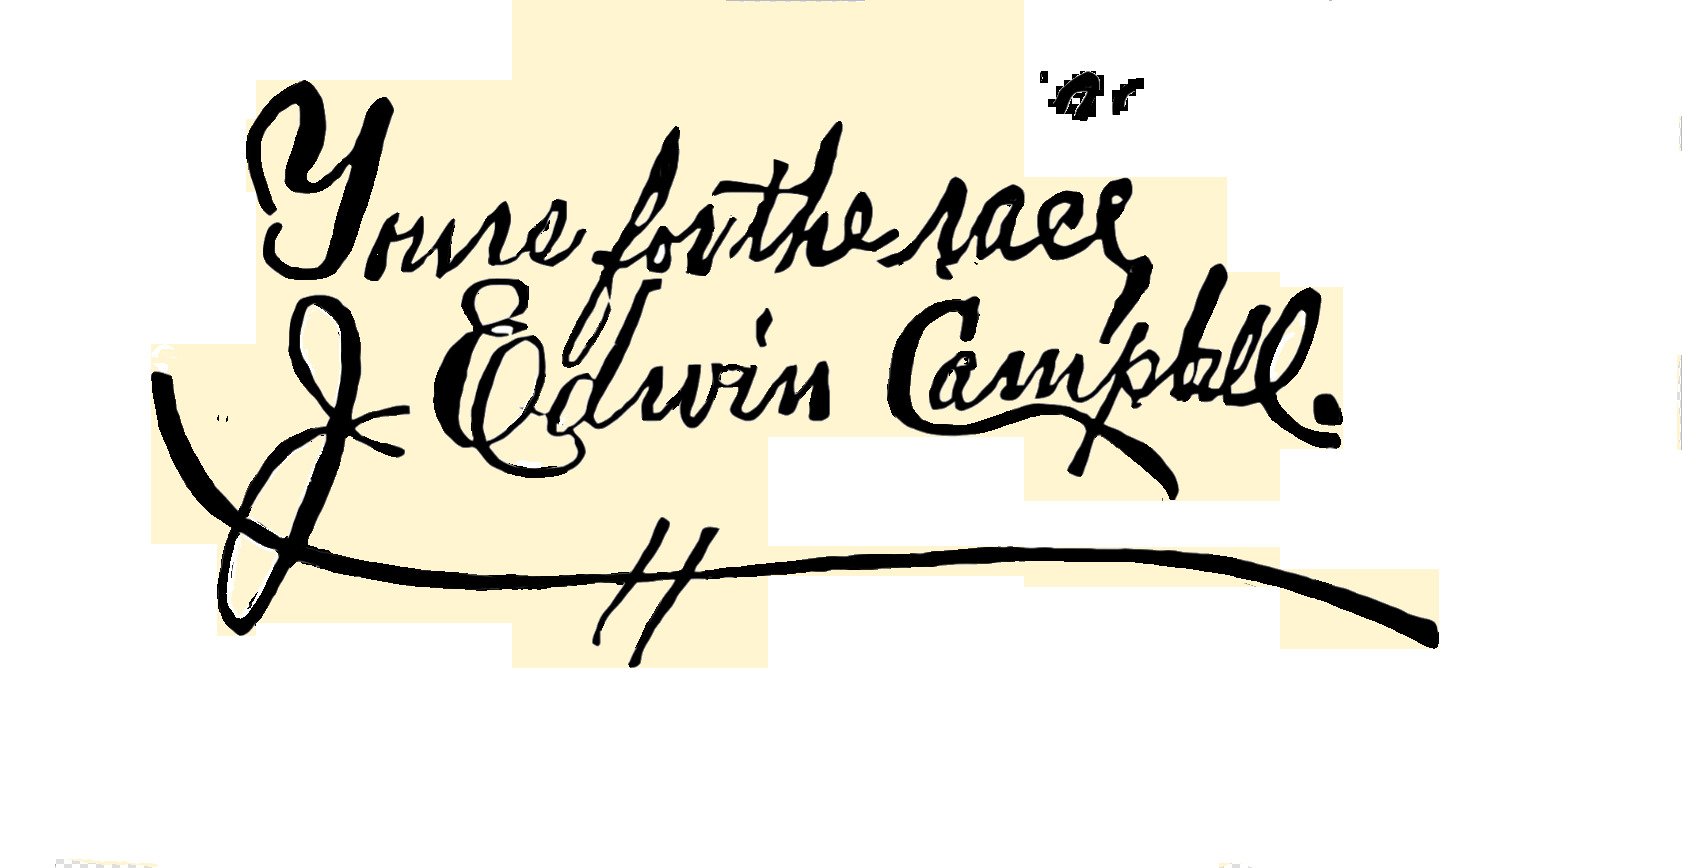
Signature of: james edwin campbell